Retrieve the amount in words, amount in figures, name of the payee, date on the cheque, and the bank name from the image.
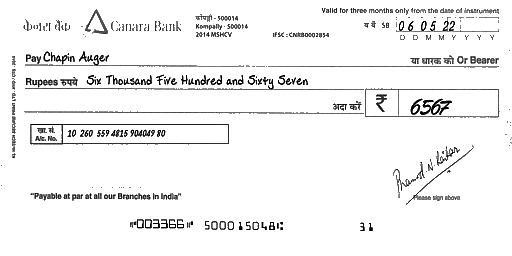
amt_in_words: Six Thousand Five Hundred and Sixty Seven
amt_in_figures: 6567
payee_name: Chapin Auger
bank_name: Canara Bank
cheque_date: 06/05/22